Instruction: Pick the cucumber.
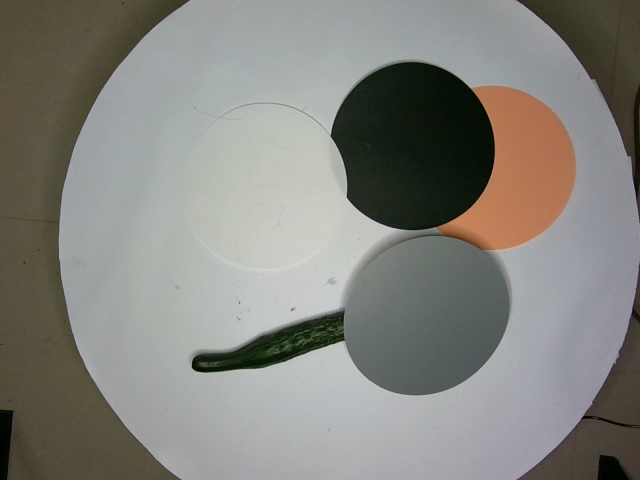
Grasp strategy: vertical